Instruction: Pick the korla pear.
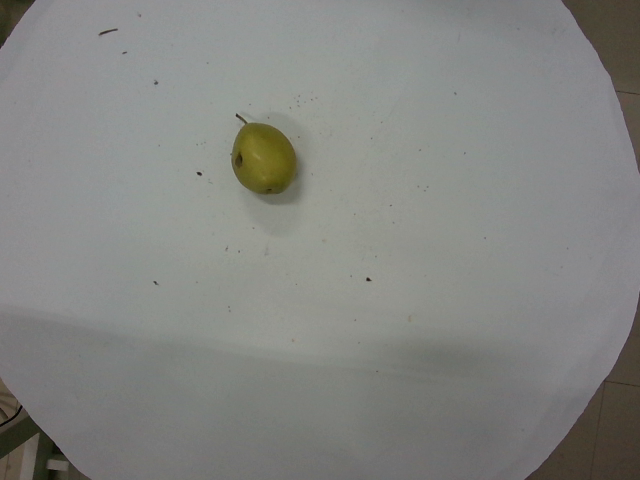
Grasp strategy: vertical